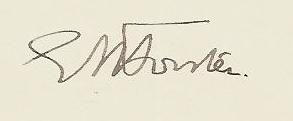
Signature of: e m forster